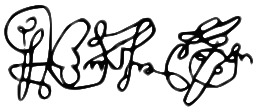
Signature of: domentius iii of georgia